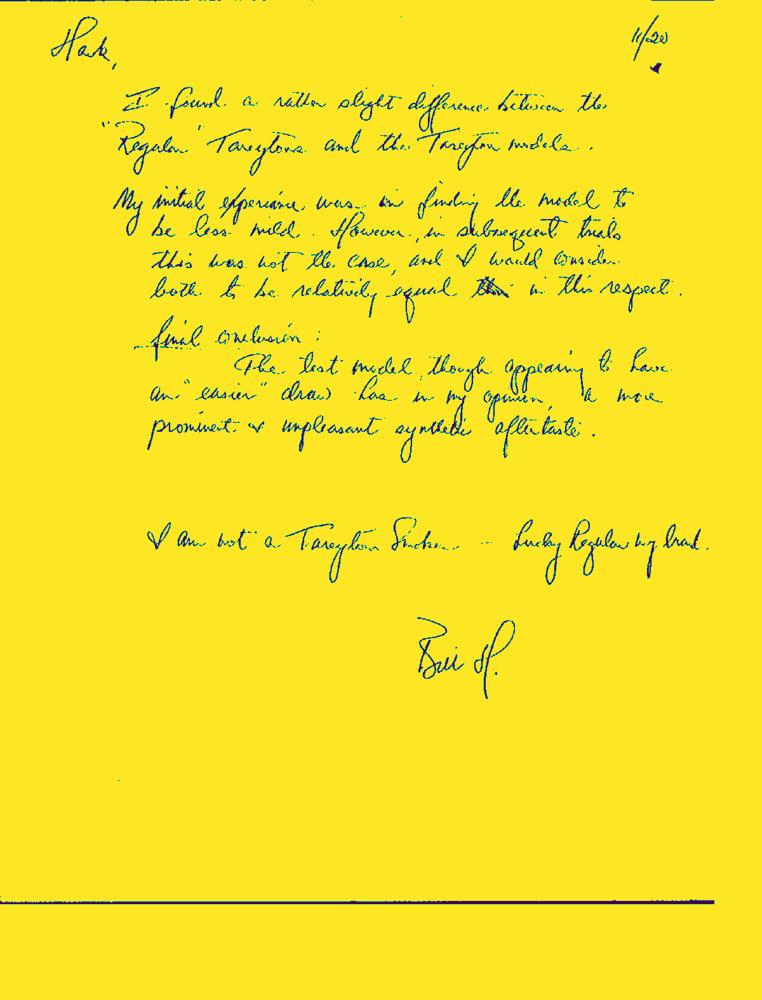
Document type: Letter-Doc